Question: What is the name of the tenant mentioned in the document?
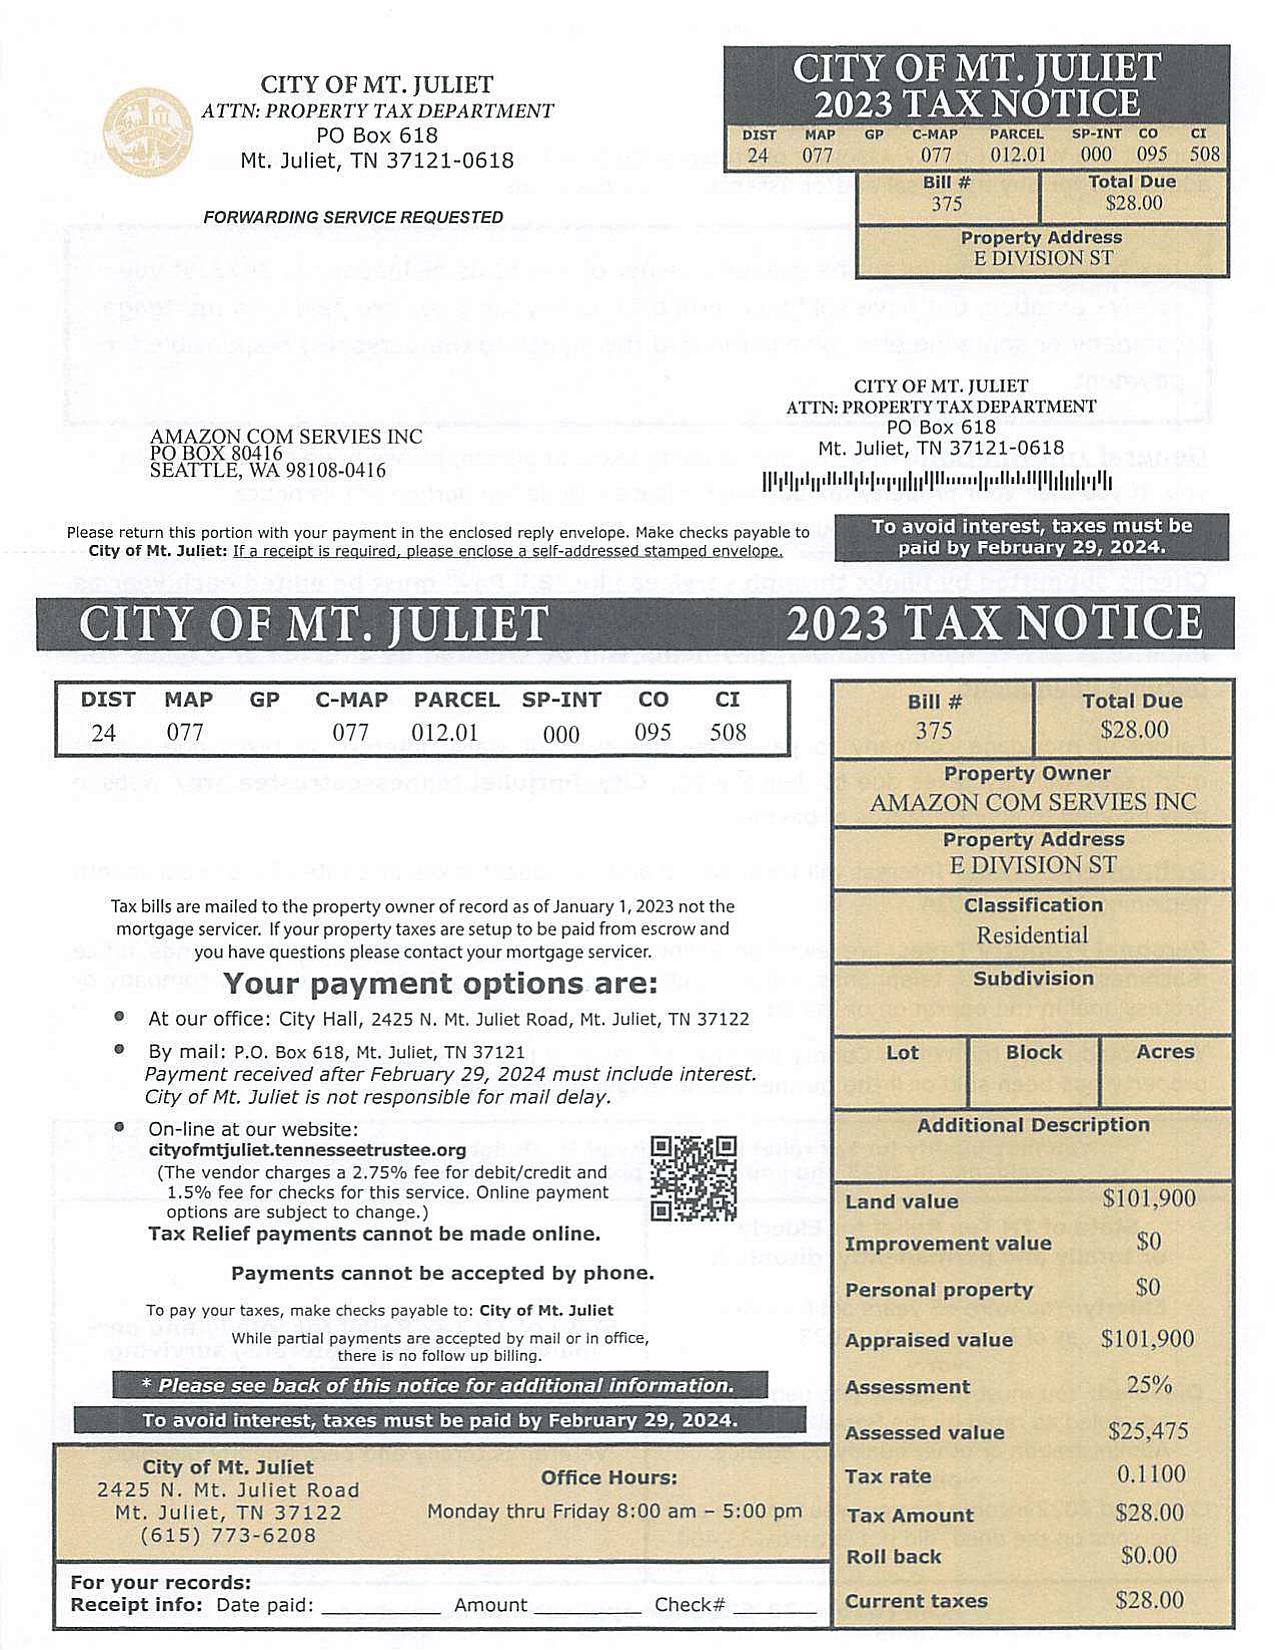
Answer: "AMAZON COM SERVIES INC"